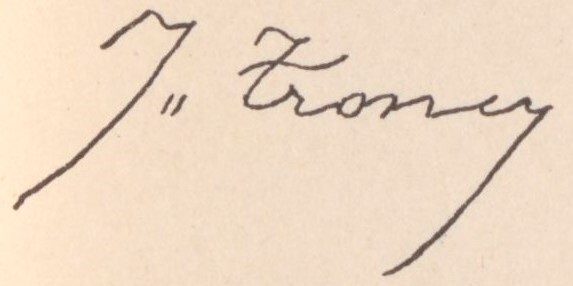
Signature of: jules troncy